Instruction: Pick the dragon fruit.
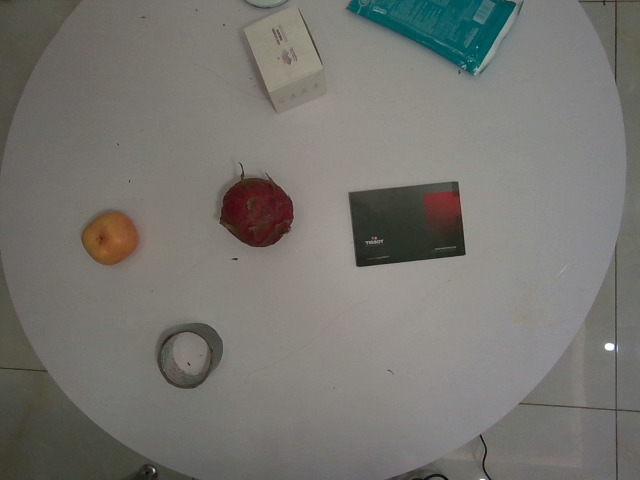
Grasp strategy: vertical